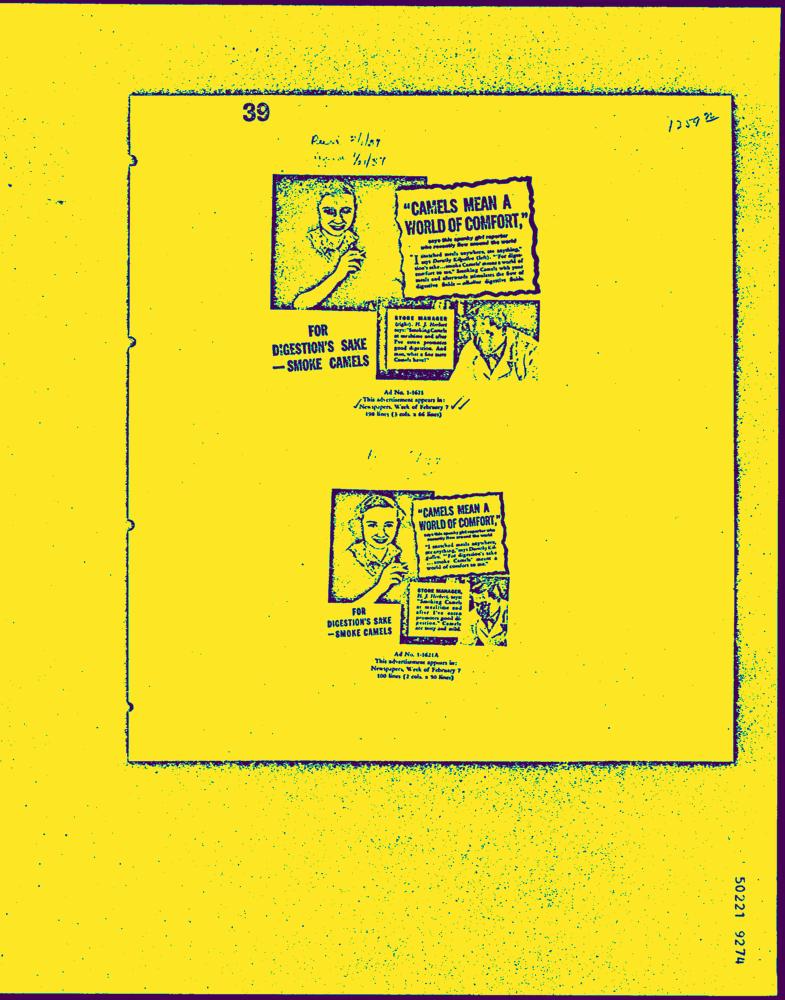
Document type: AD